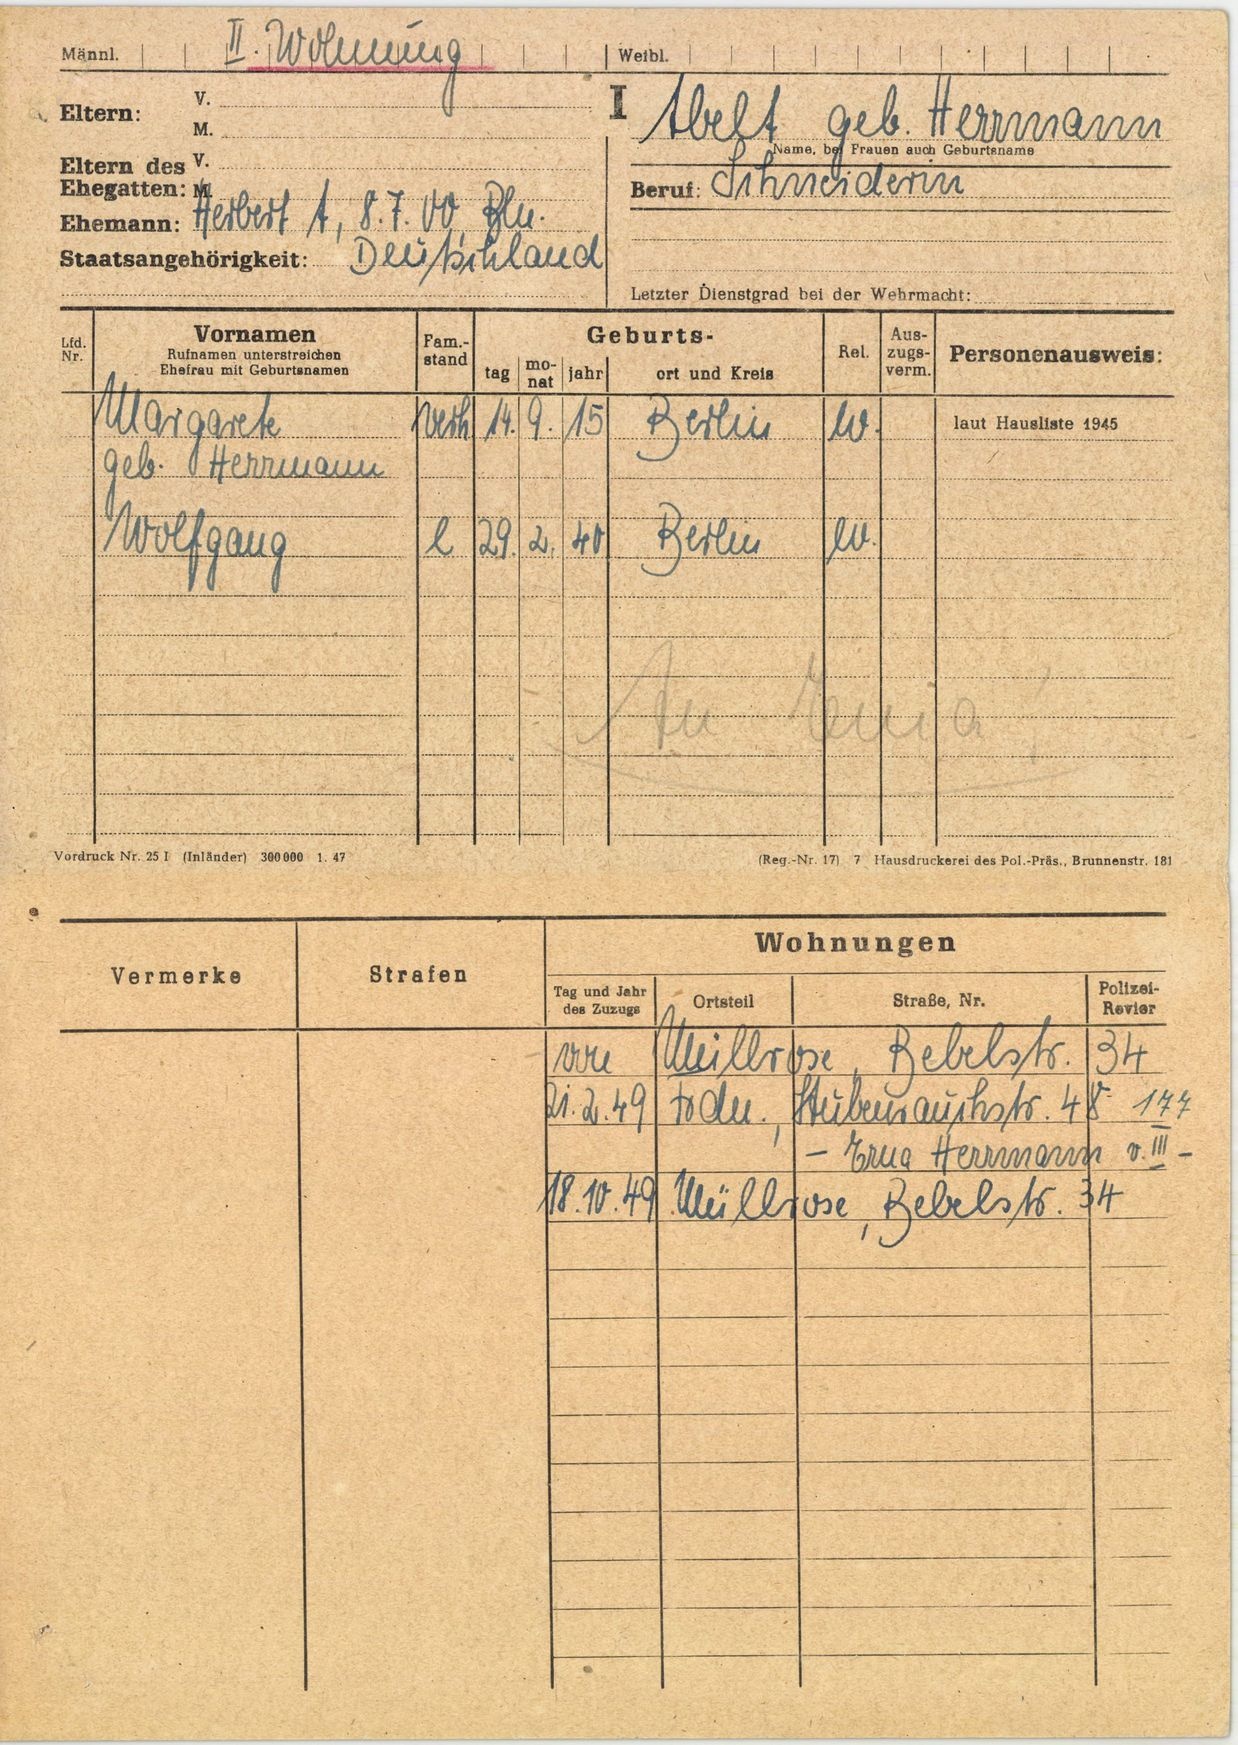
Abelt geb. Herrmann